Question: What is the name of the tenant mentioned in the document?
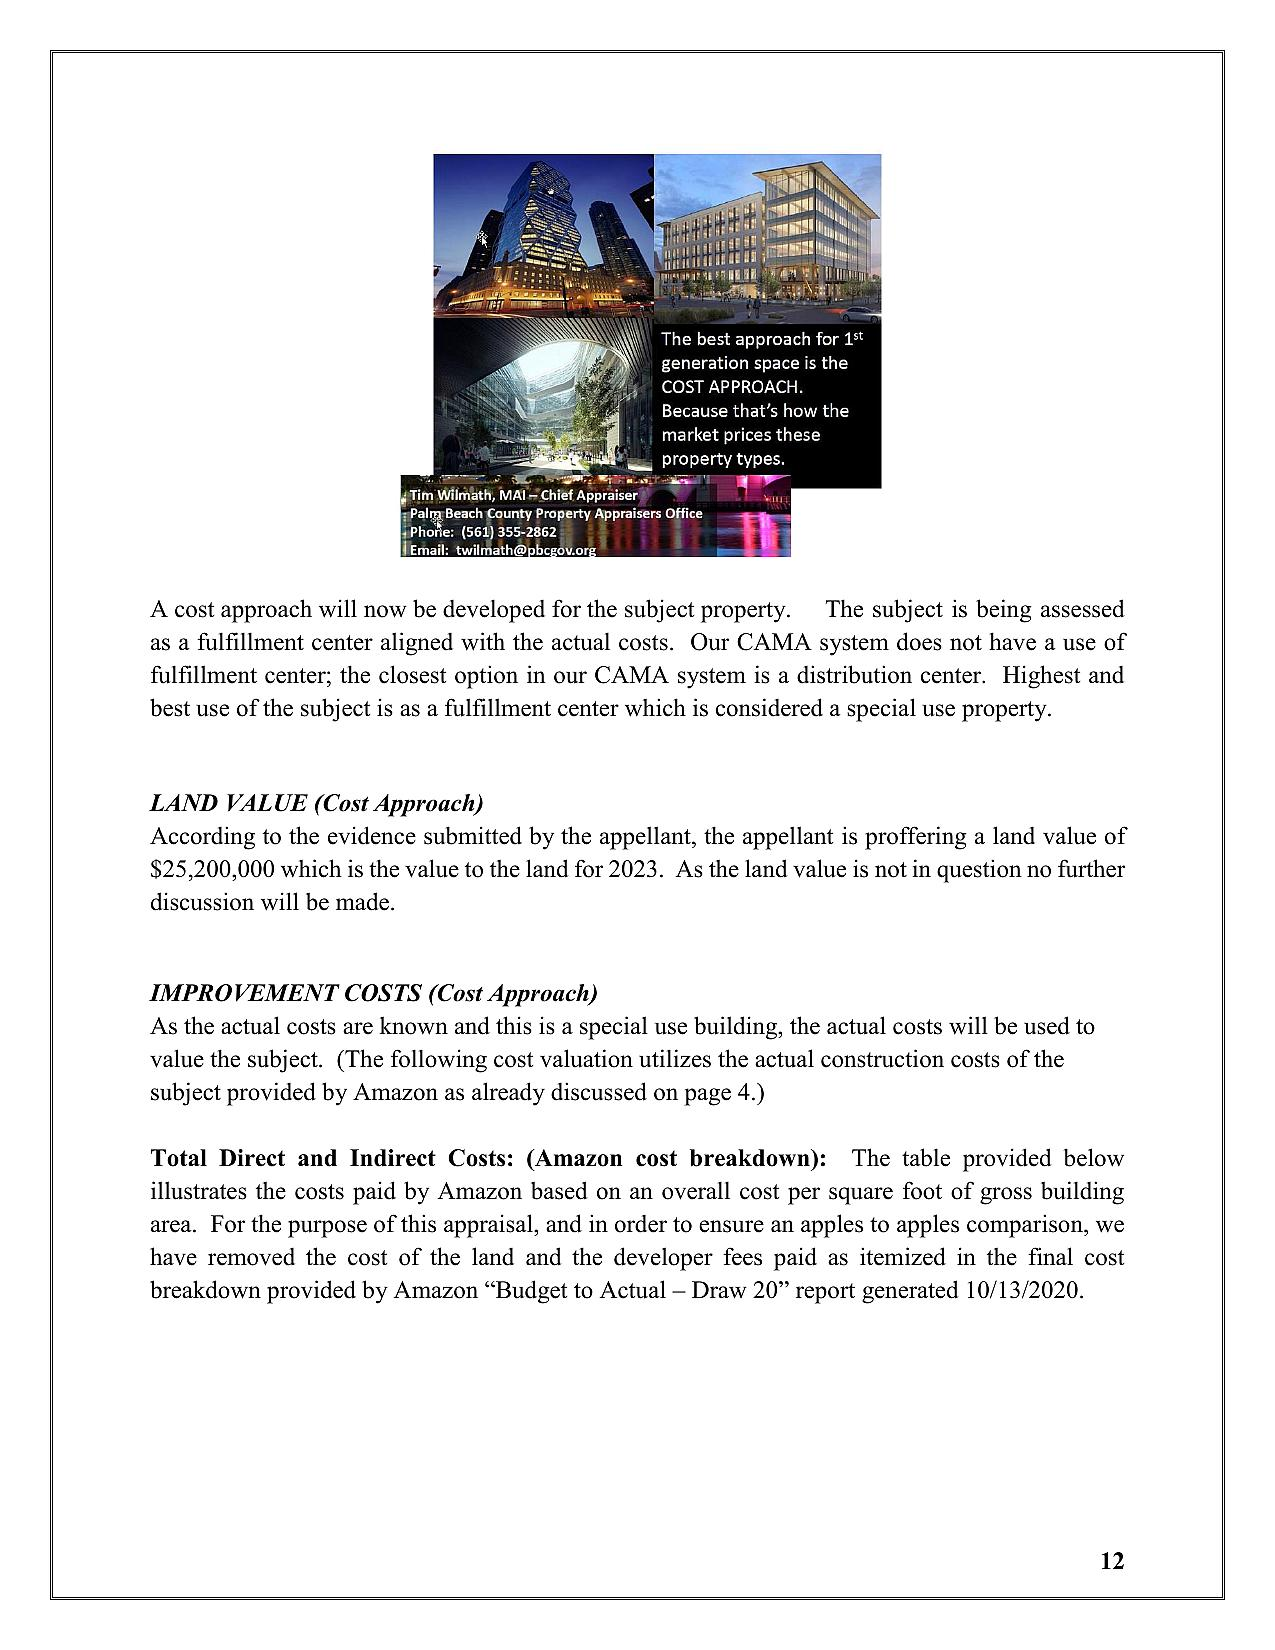
Answer: "Amazon"